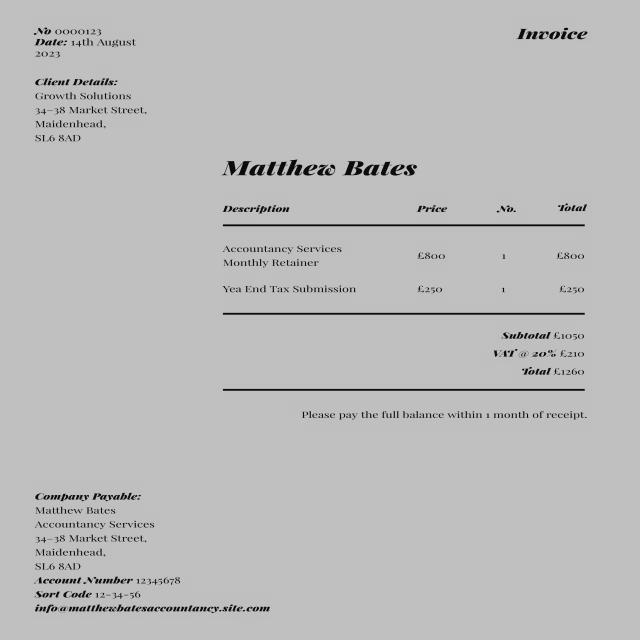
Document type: Invoice